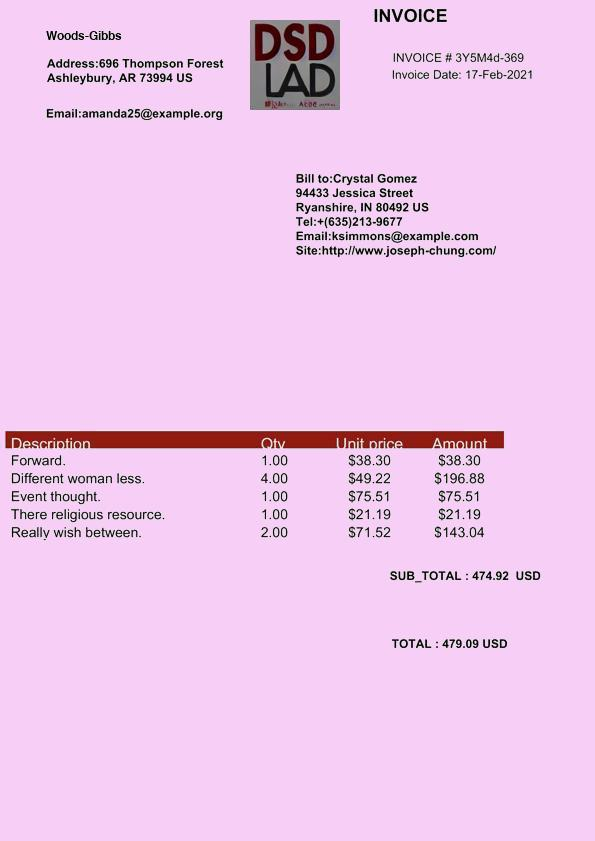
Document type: Invoice